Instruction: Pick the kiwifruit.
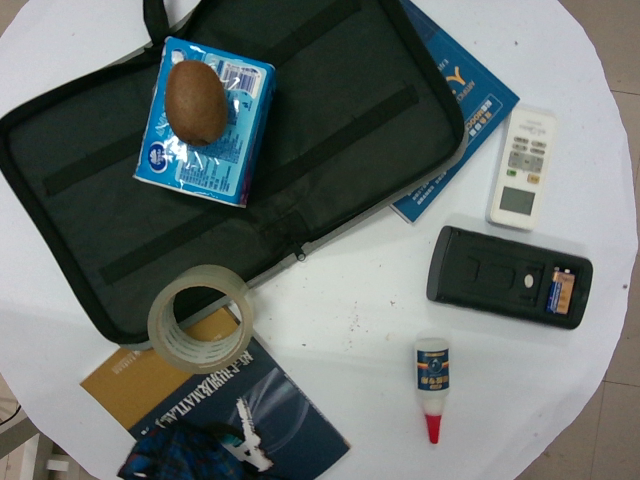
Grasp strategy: vertical